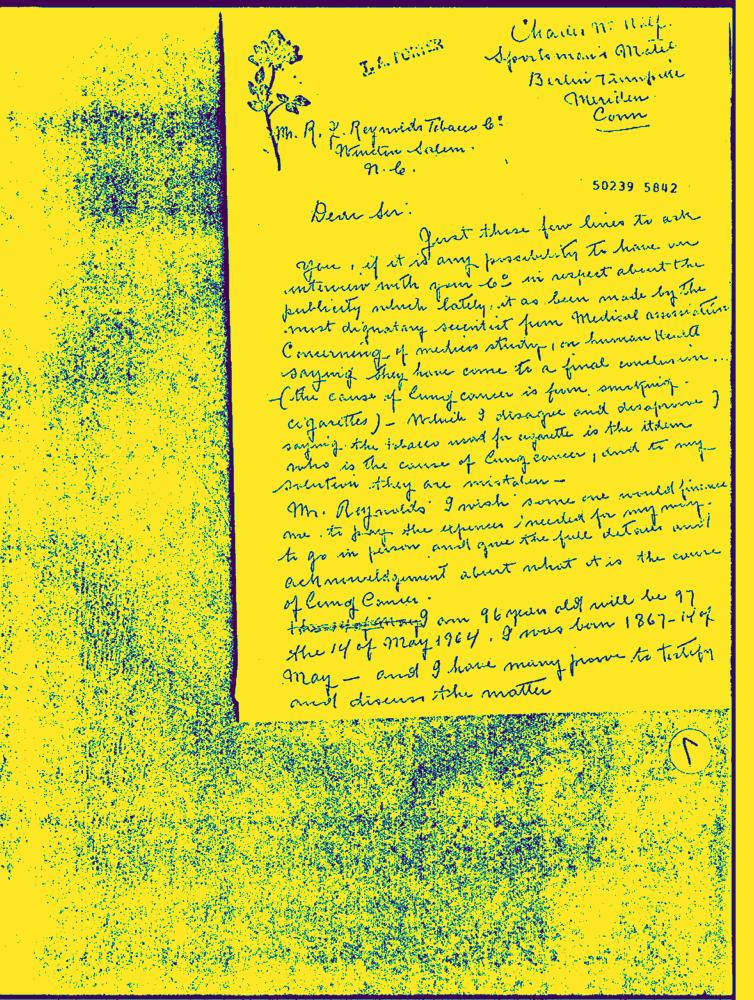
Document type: Hand-Written